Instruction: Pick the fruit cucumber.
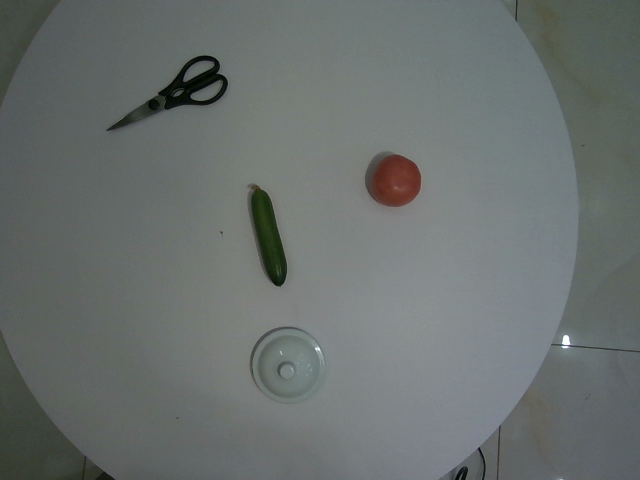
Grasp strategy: vertical